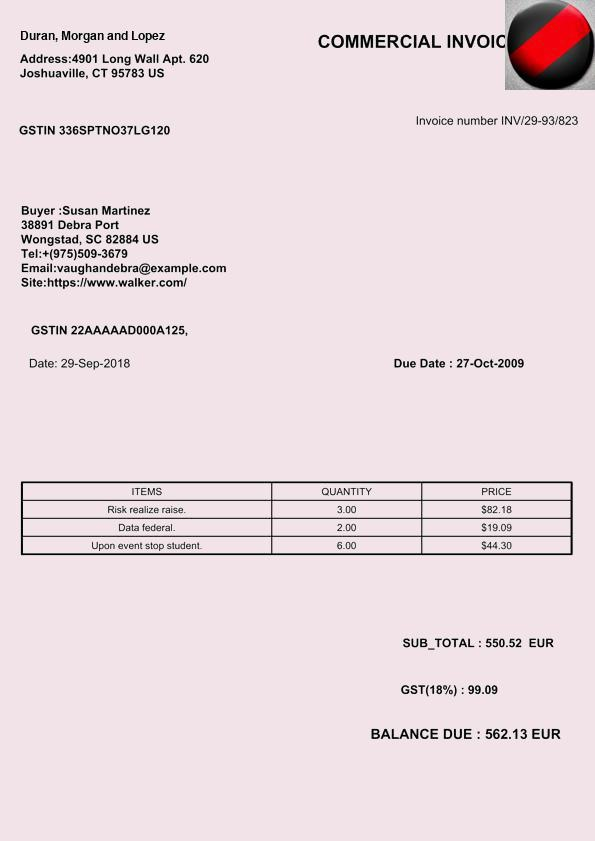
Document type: Invoice